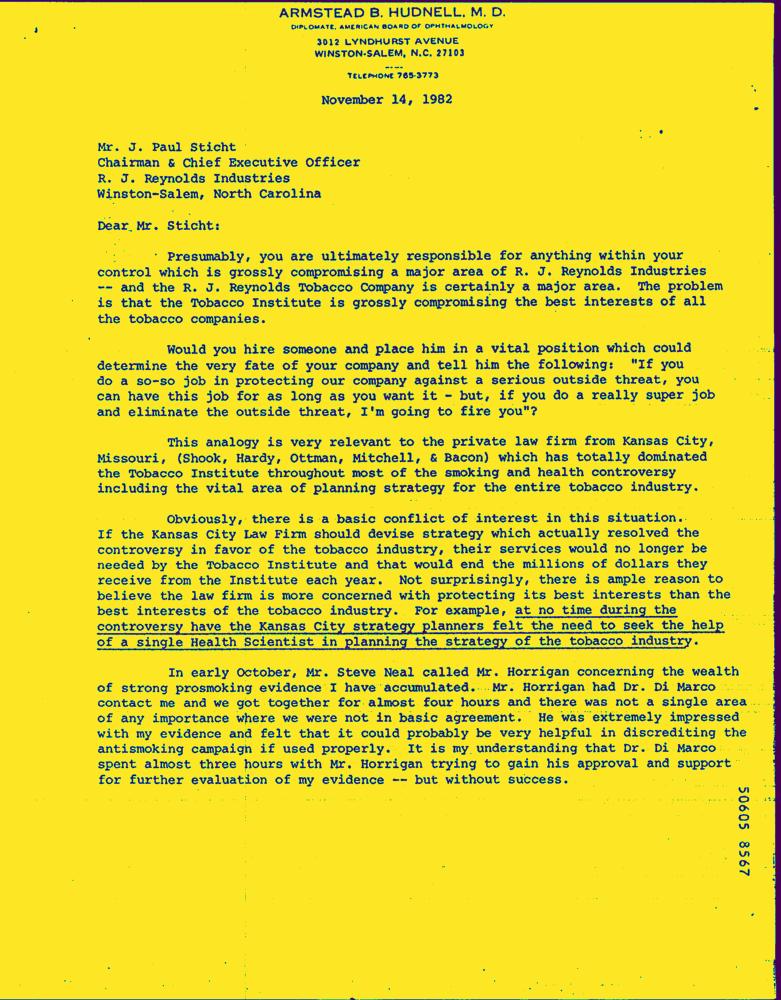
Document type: Letter-Doc